Question: What is the main concern?
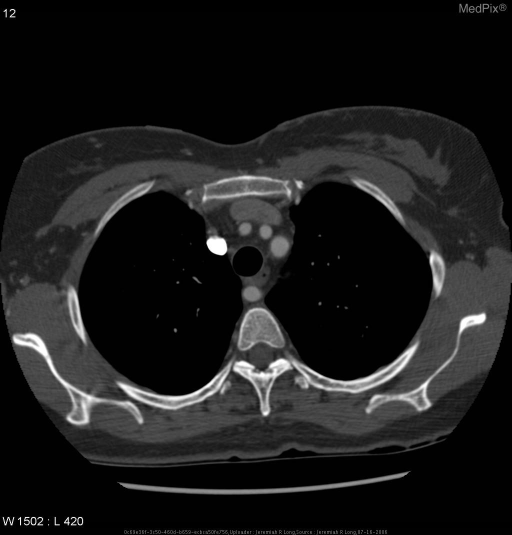
Answer: The findings suggest CT examination of the chest performed with IV contrast according to a PE/DVT protocol demonstrated an aberrant right subclavian artery.  The mediastinum was otherwise unremarkable.  There was no pulmonary embolism detected.. CT examination of the chest with IV contrast performed accoring to a PE/DVT protocol demonstrated an aberrant right subclavian artery.  The mediastinum was otherwise unremarkable.  There was no pulmonary embolism detected.. The patient might have a history of 54 year-old female with acute onset chest pain..